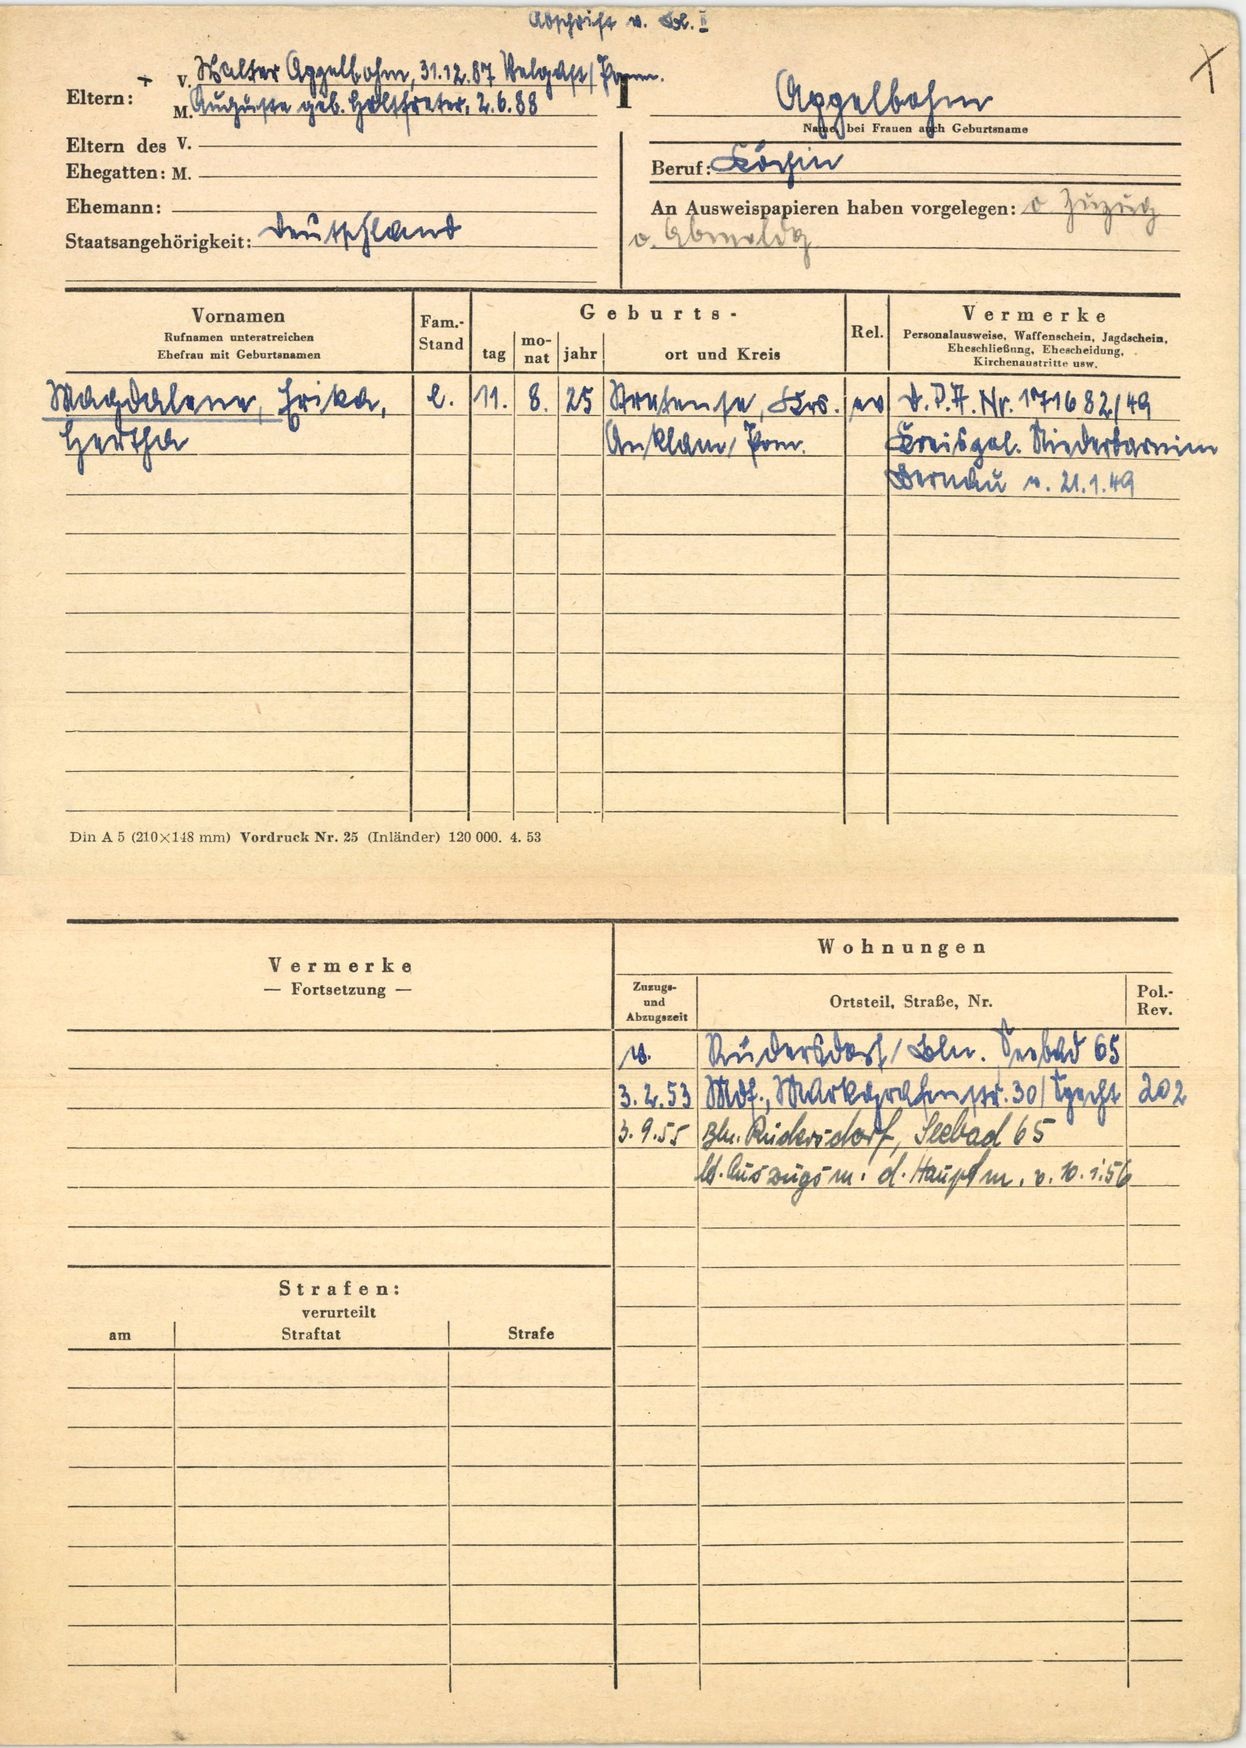
Appelbohm